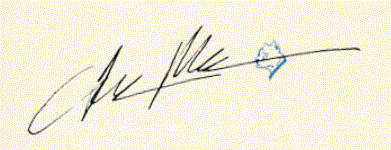
Signature of: andrew vachss